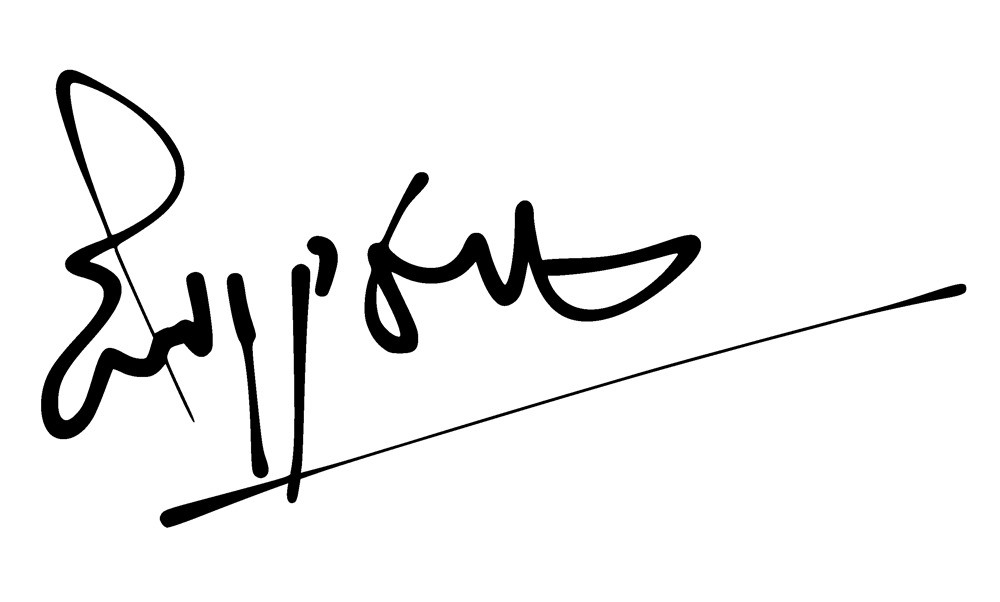
Signature of: houda darwish